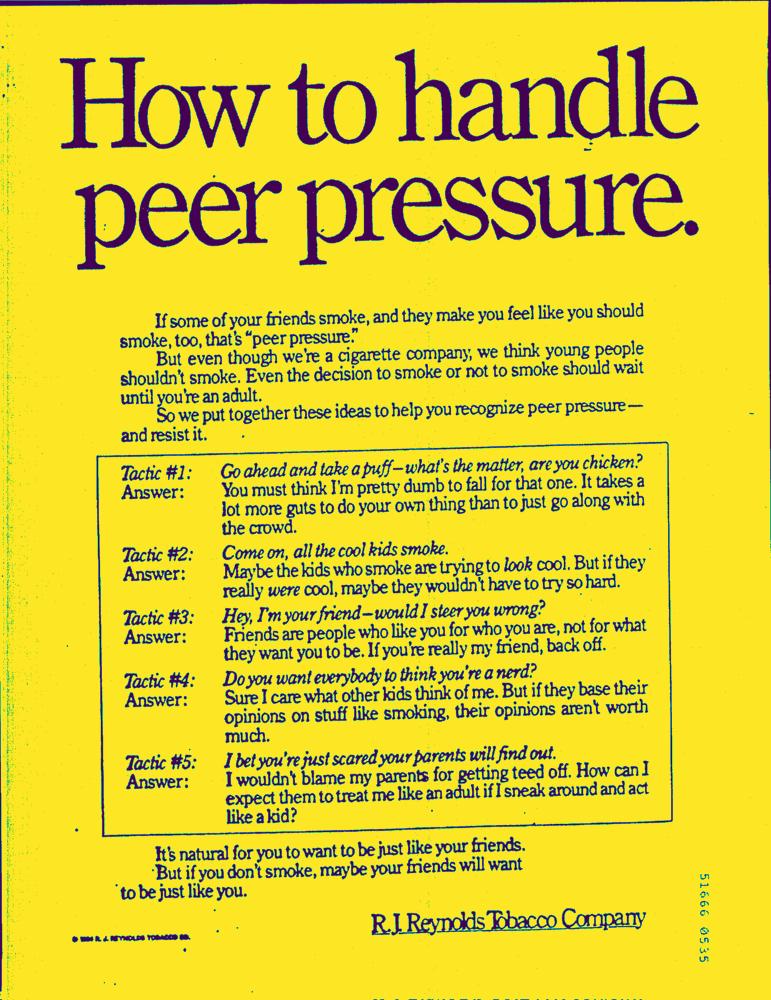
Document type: AD